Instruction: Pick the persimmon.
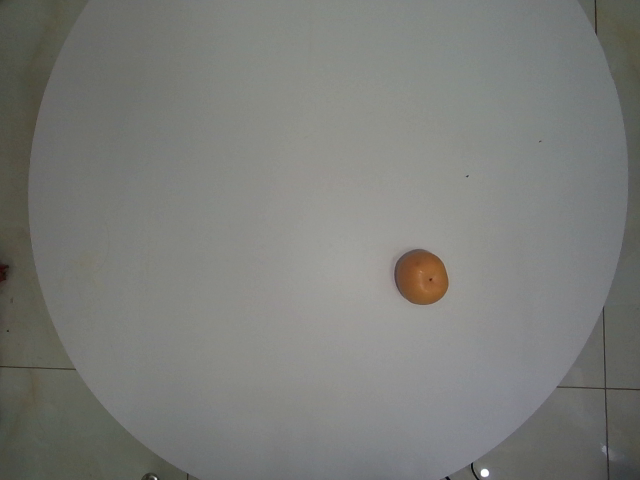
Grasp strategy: vertical